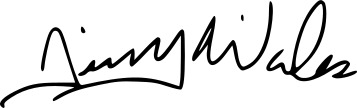
Signature of: jimmy wales